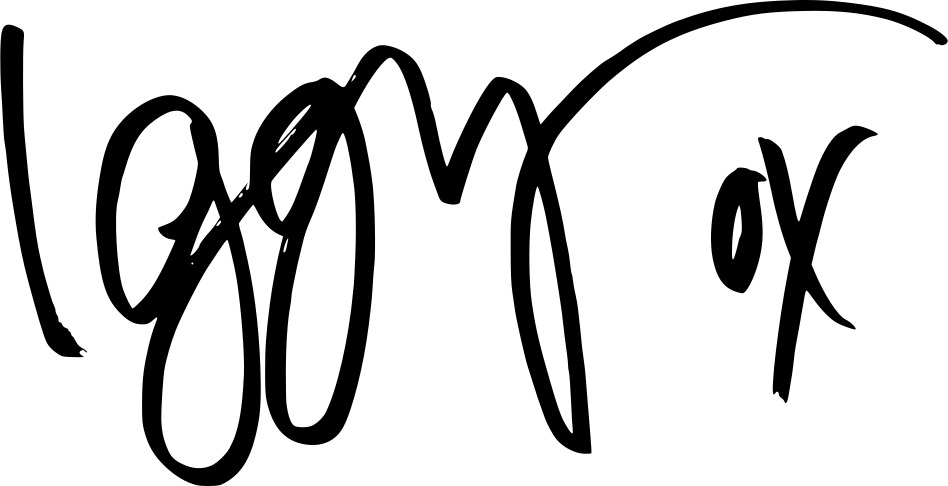
Signature of: iggy azalea